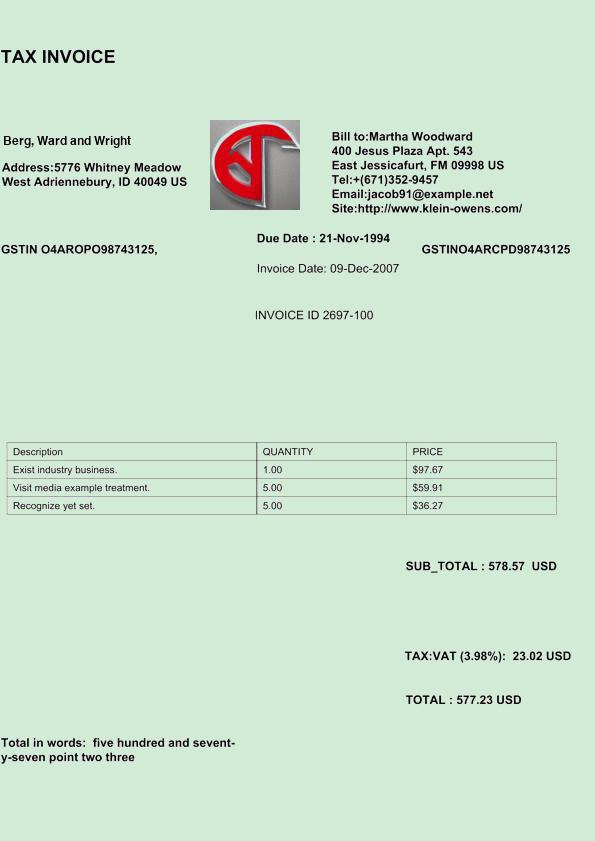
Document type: Invoice